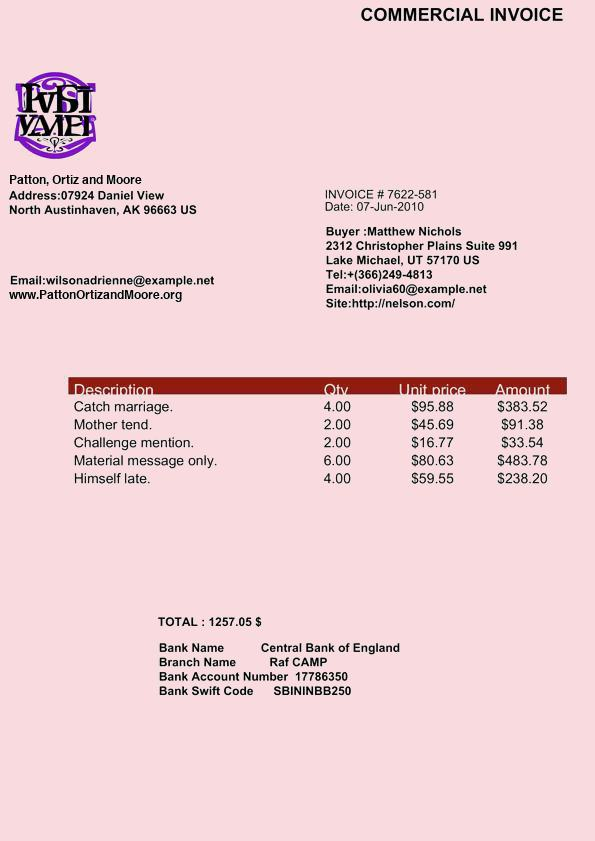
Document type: Invoice